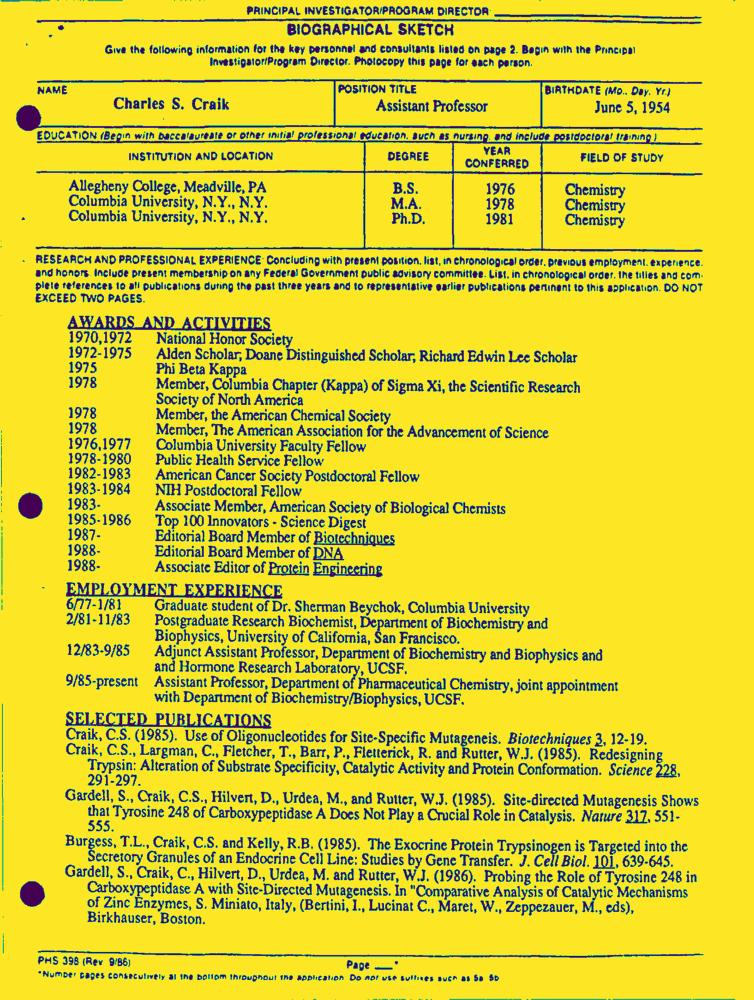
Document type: Resume-Doc